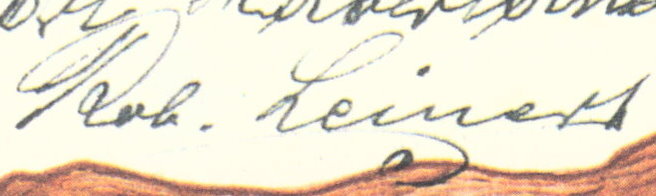
Signature of: robert leinert